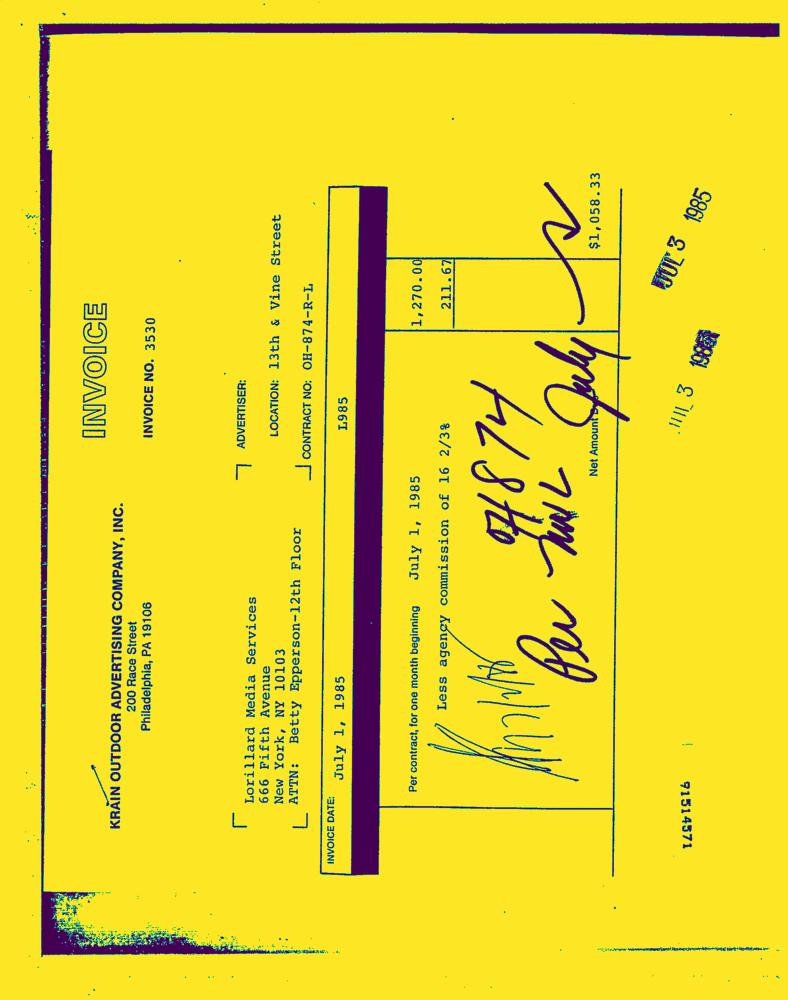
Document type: Invoice-Doc